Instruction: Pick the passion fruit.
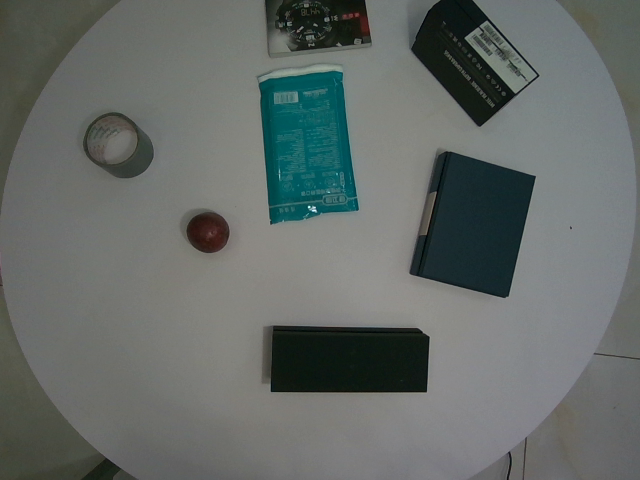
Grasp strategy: vertical